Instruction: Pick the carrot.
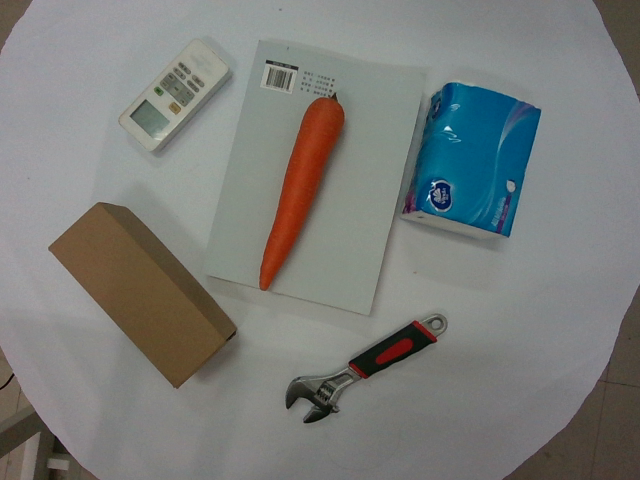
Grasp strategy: vertical